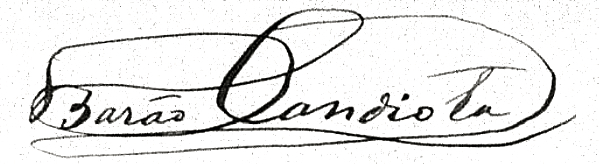
Signature of: luís gonçalves das chagas baron of candiota